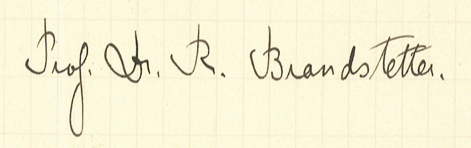
Signature of: renward brandstetter